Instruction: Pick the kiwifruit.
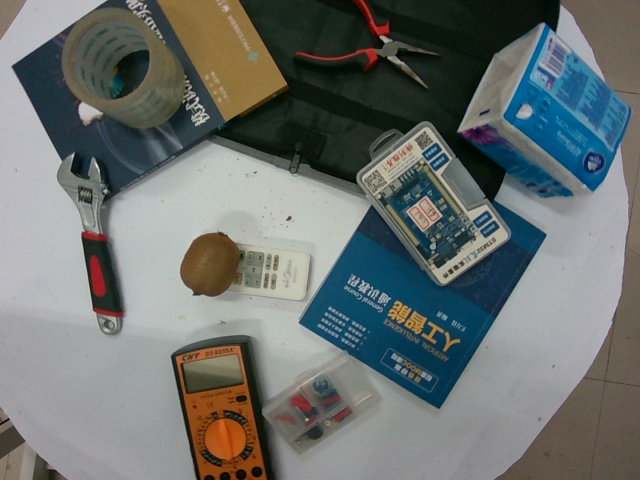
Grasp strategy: vertical